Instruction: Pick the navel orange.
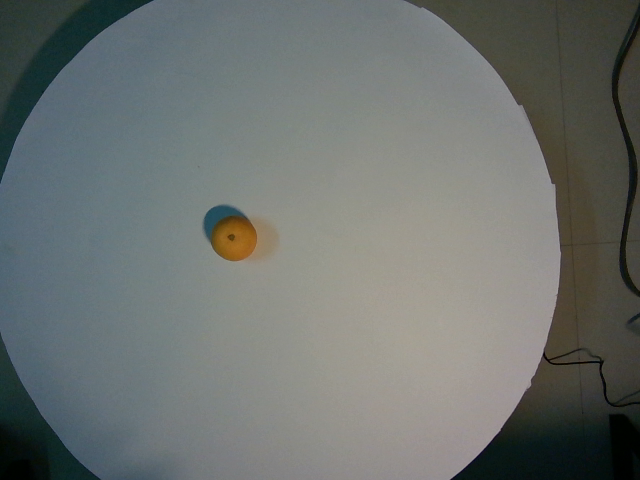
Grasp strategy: vertical